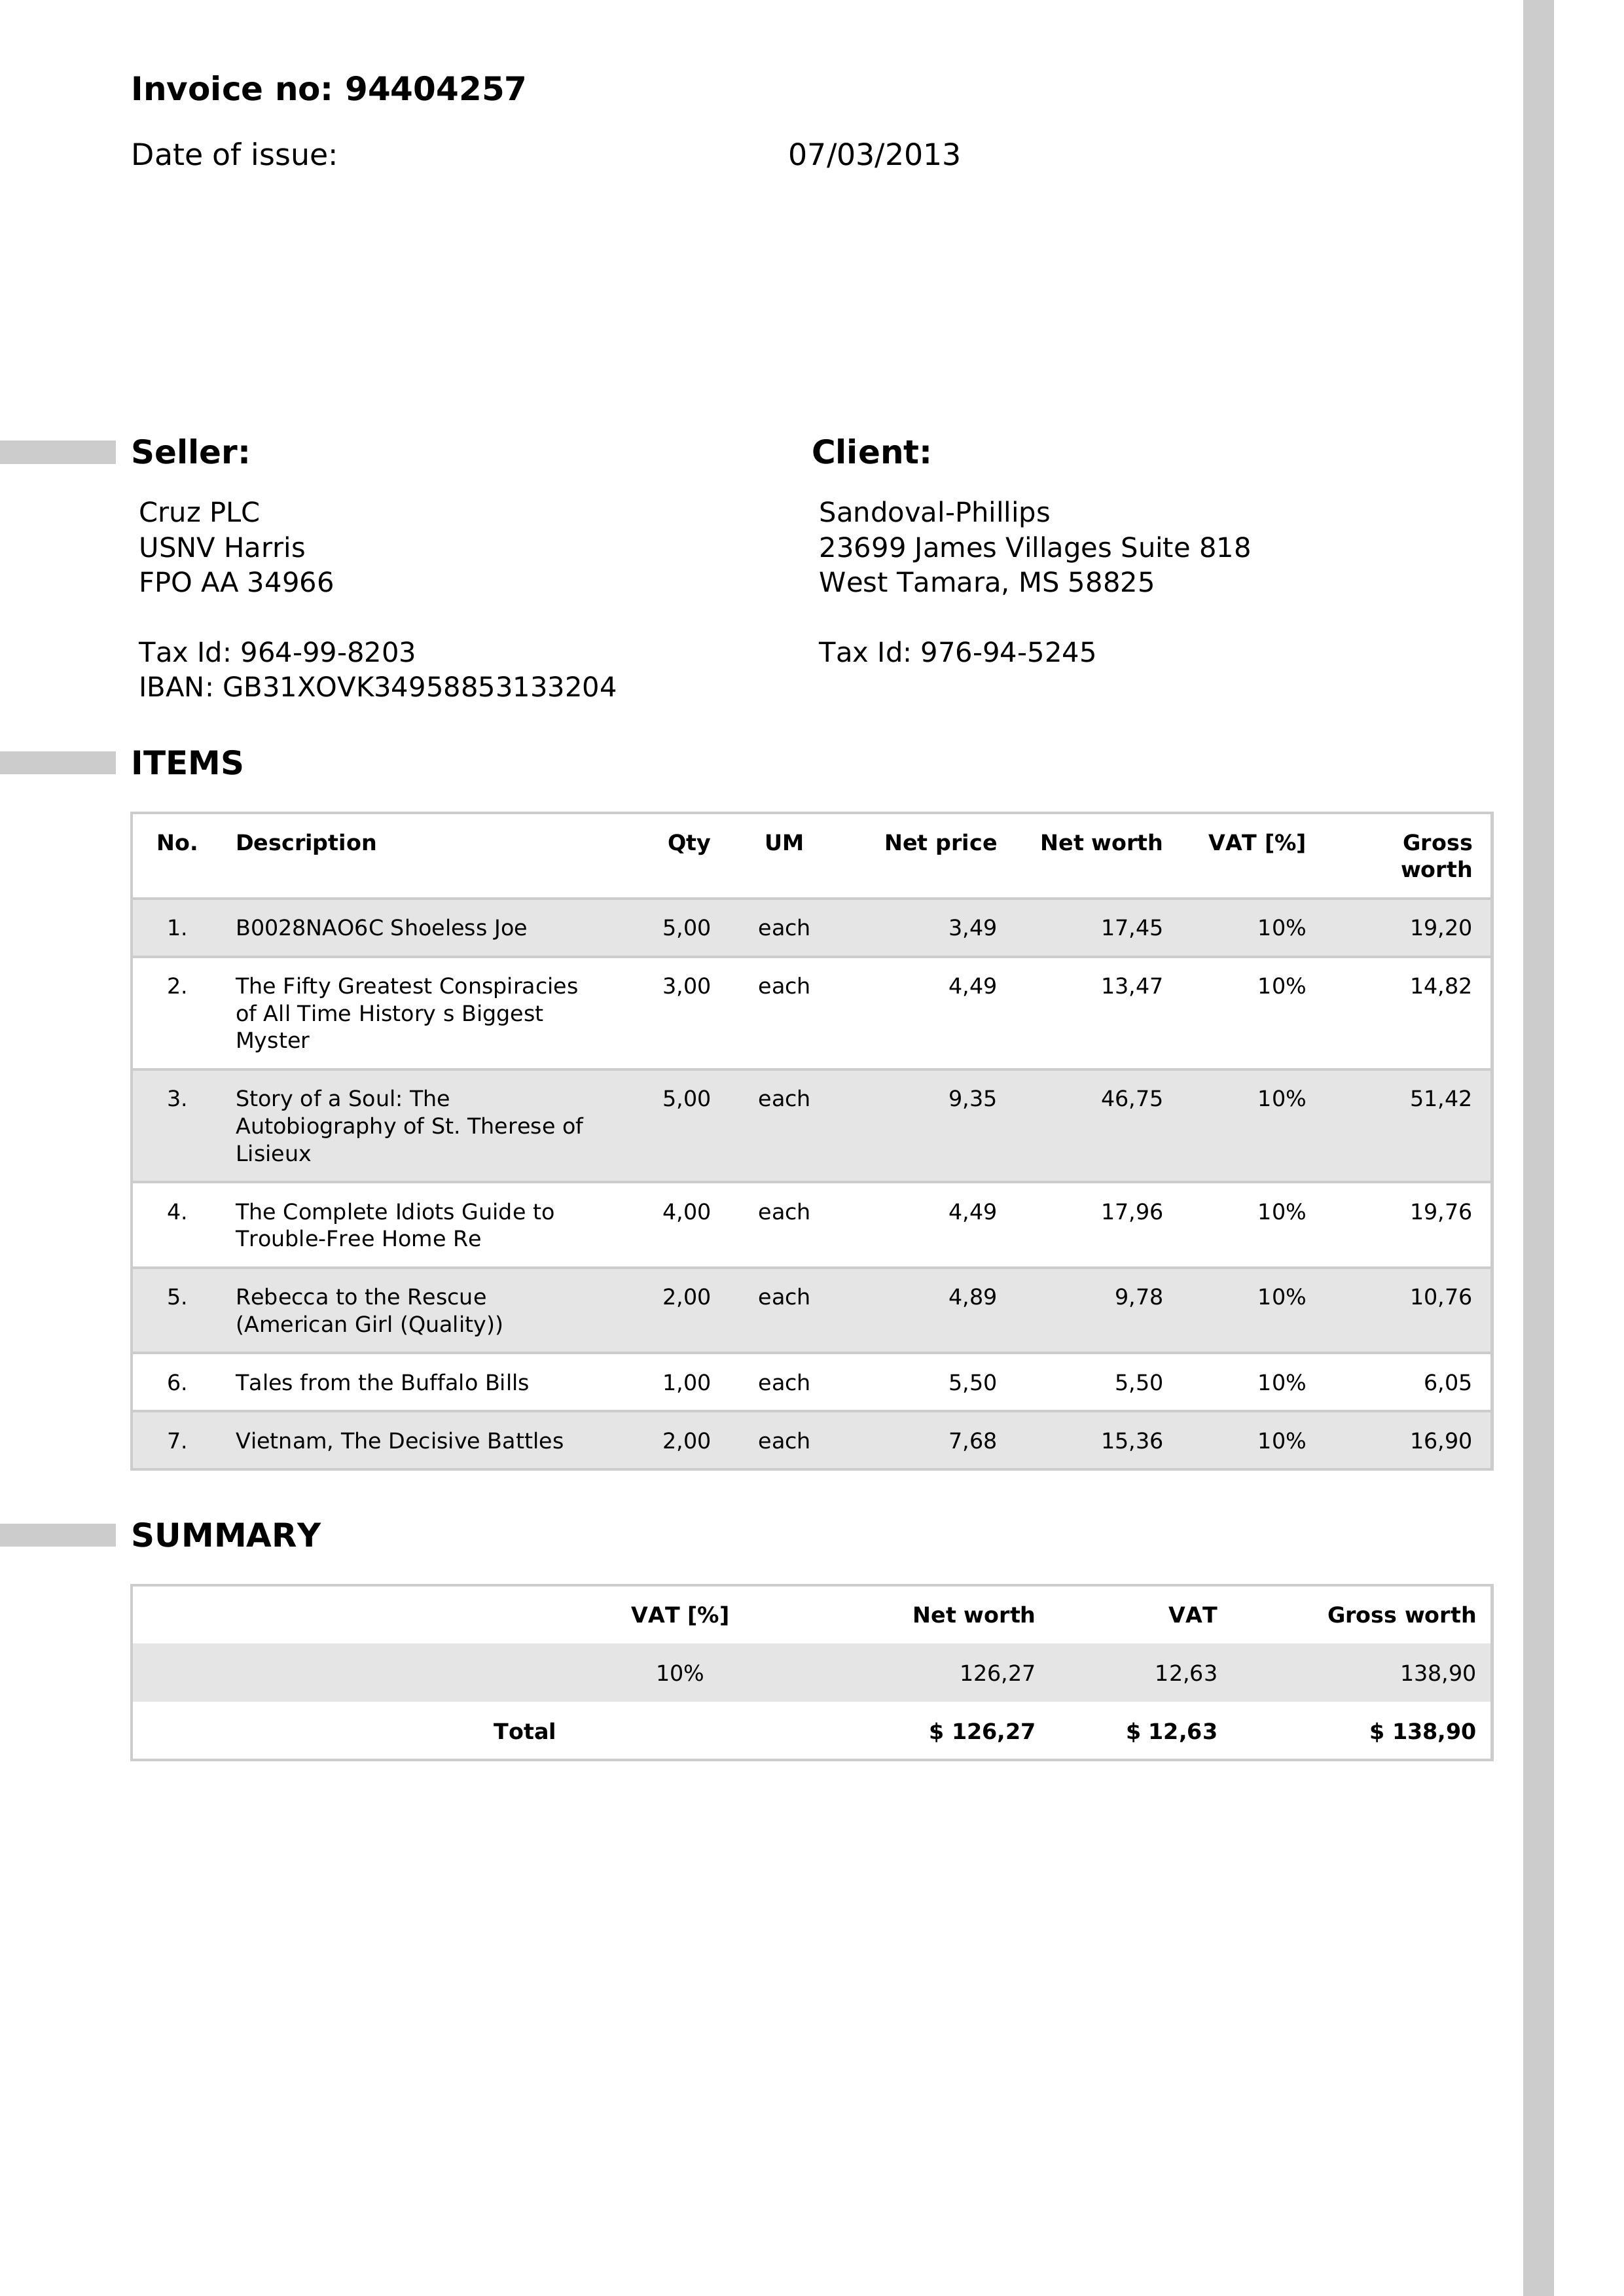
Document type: Invoice